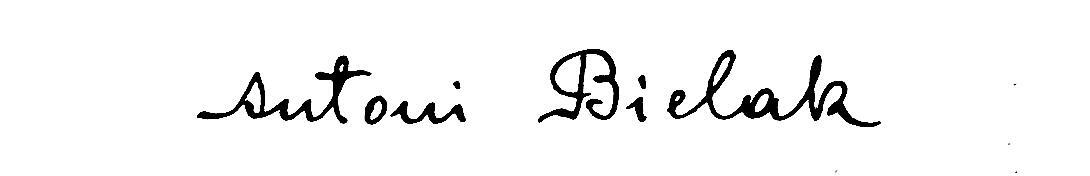
Signature of: antoni bielak